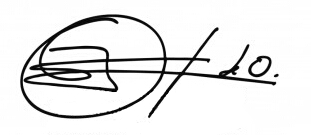
Signature of: javier duarte de ochoa